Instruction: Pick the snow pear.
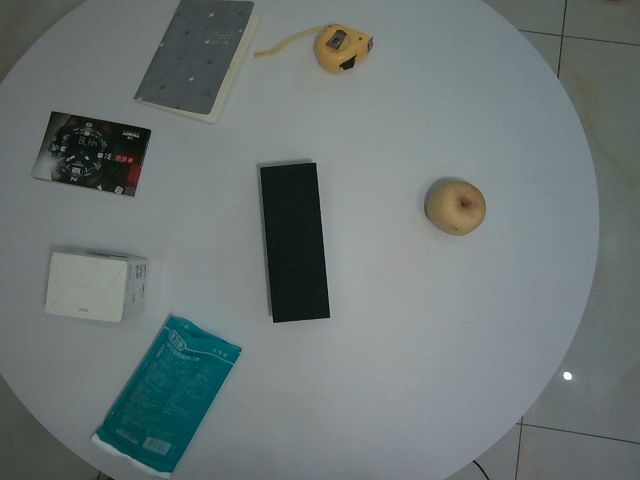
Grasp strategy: vertical